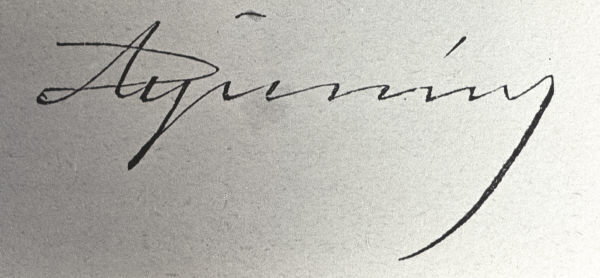
Signature of: dimitrios aiginitis